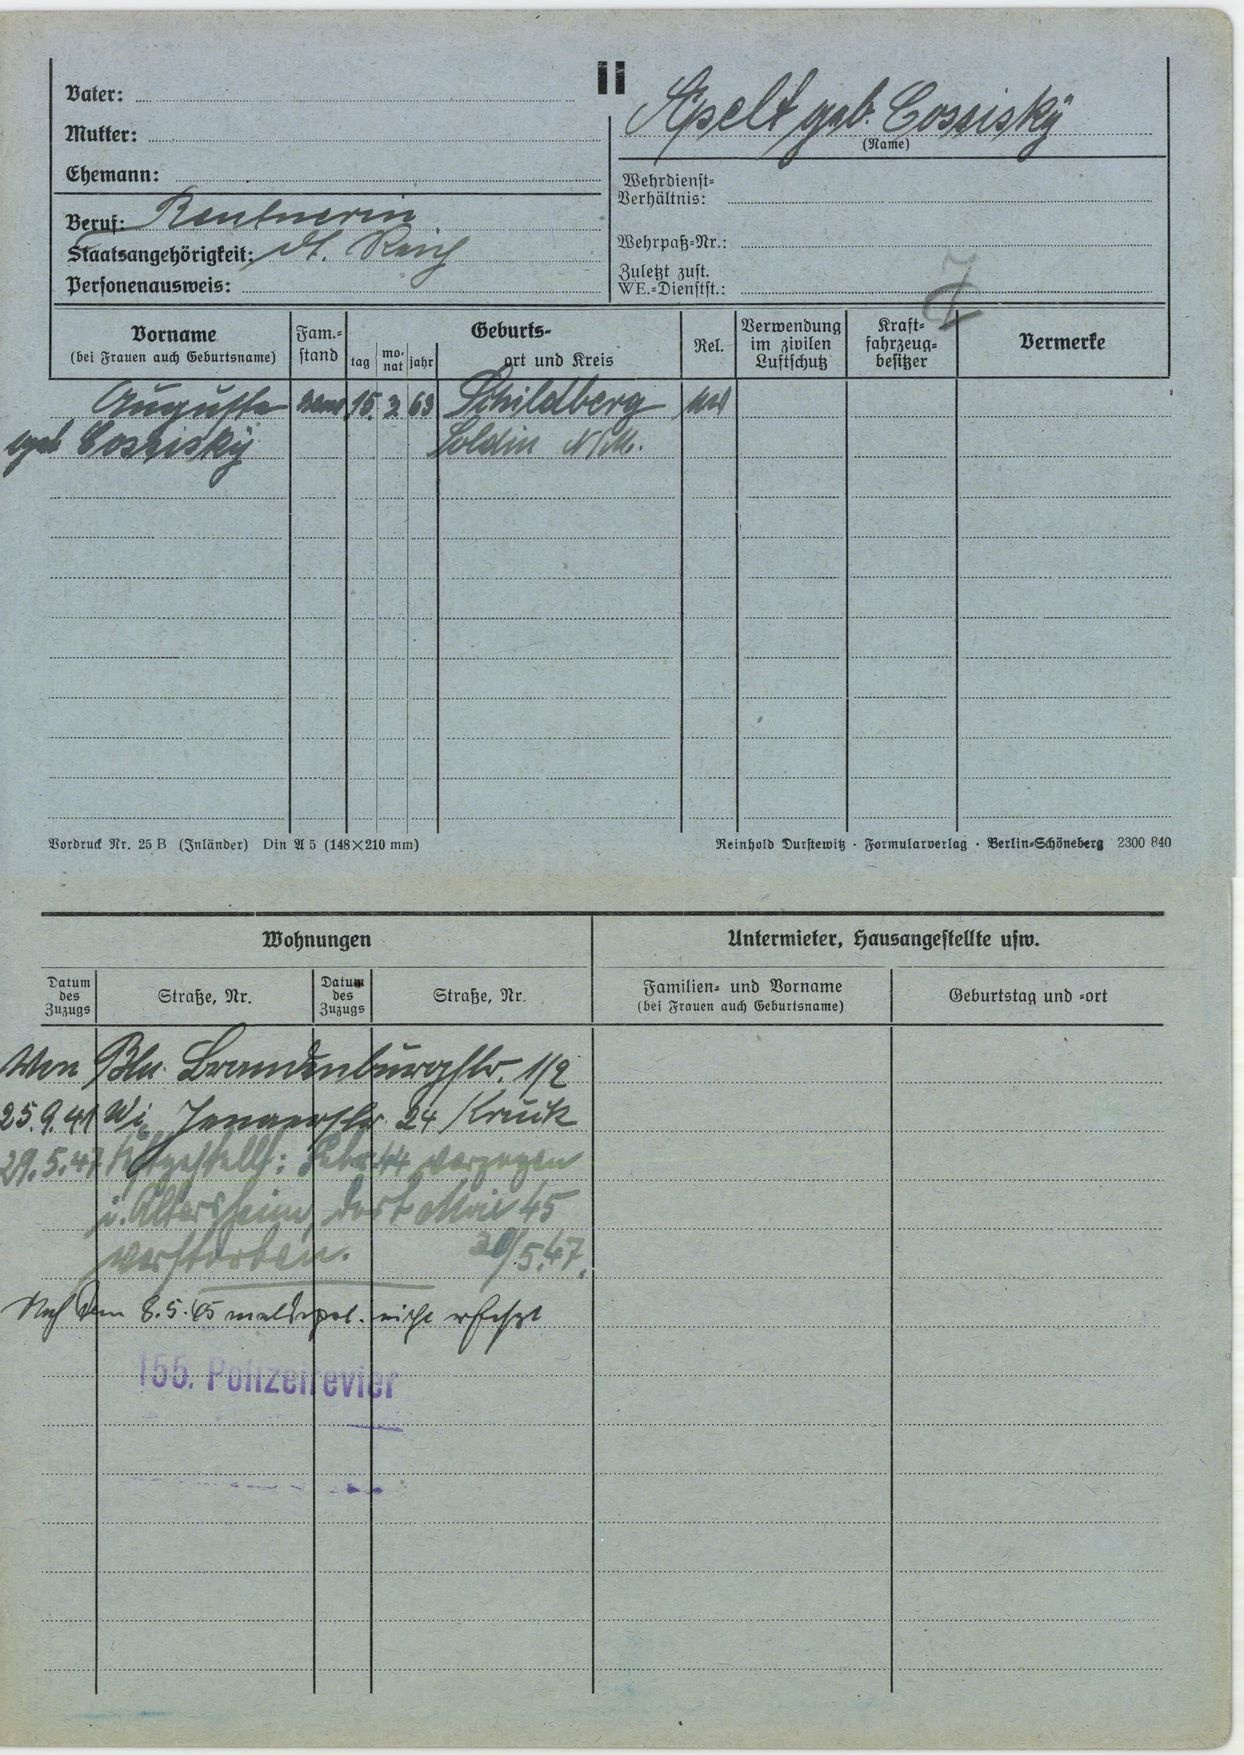
Apelt geb. Kossisky